Question: Which state is mentioned in the document?
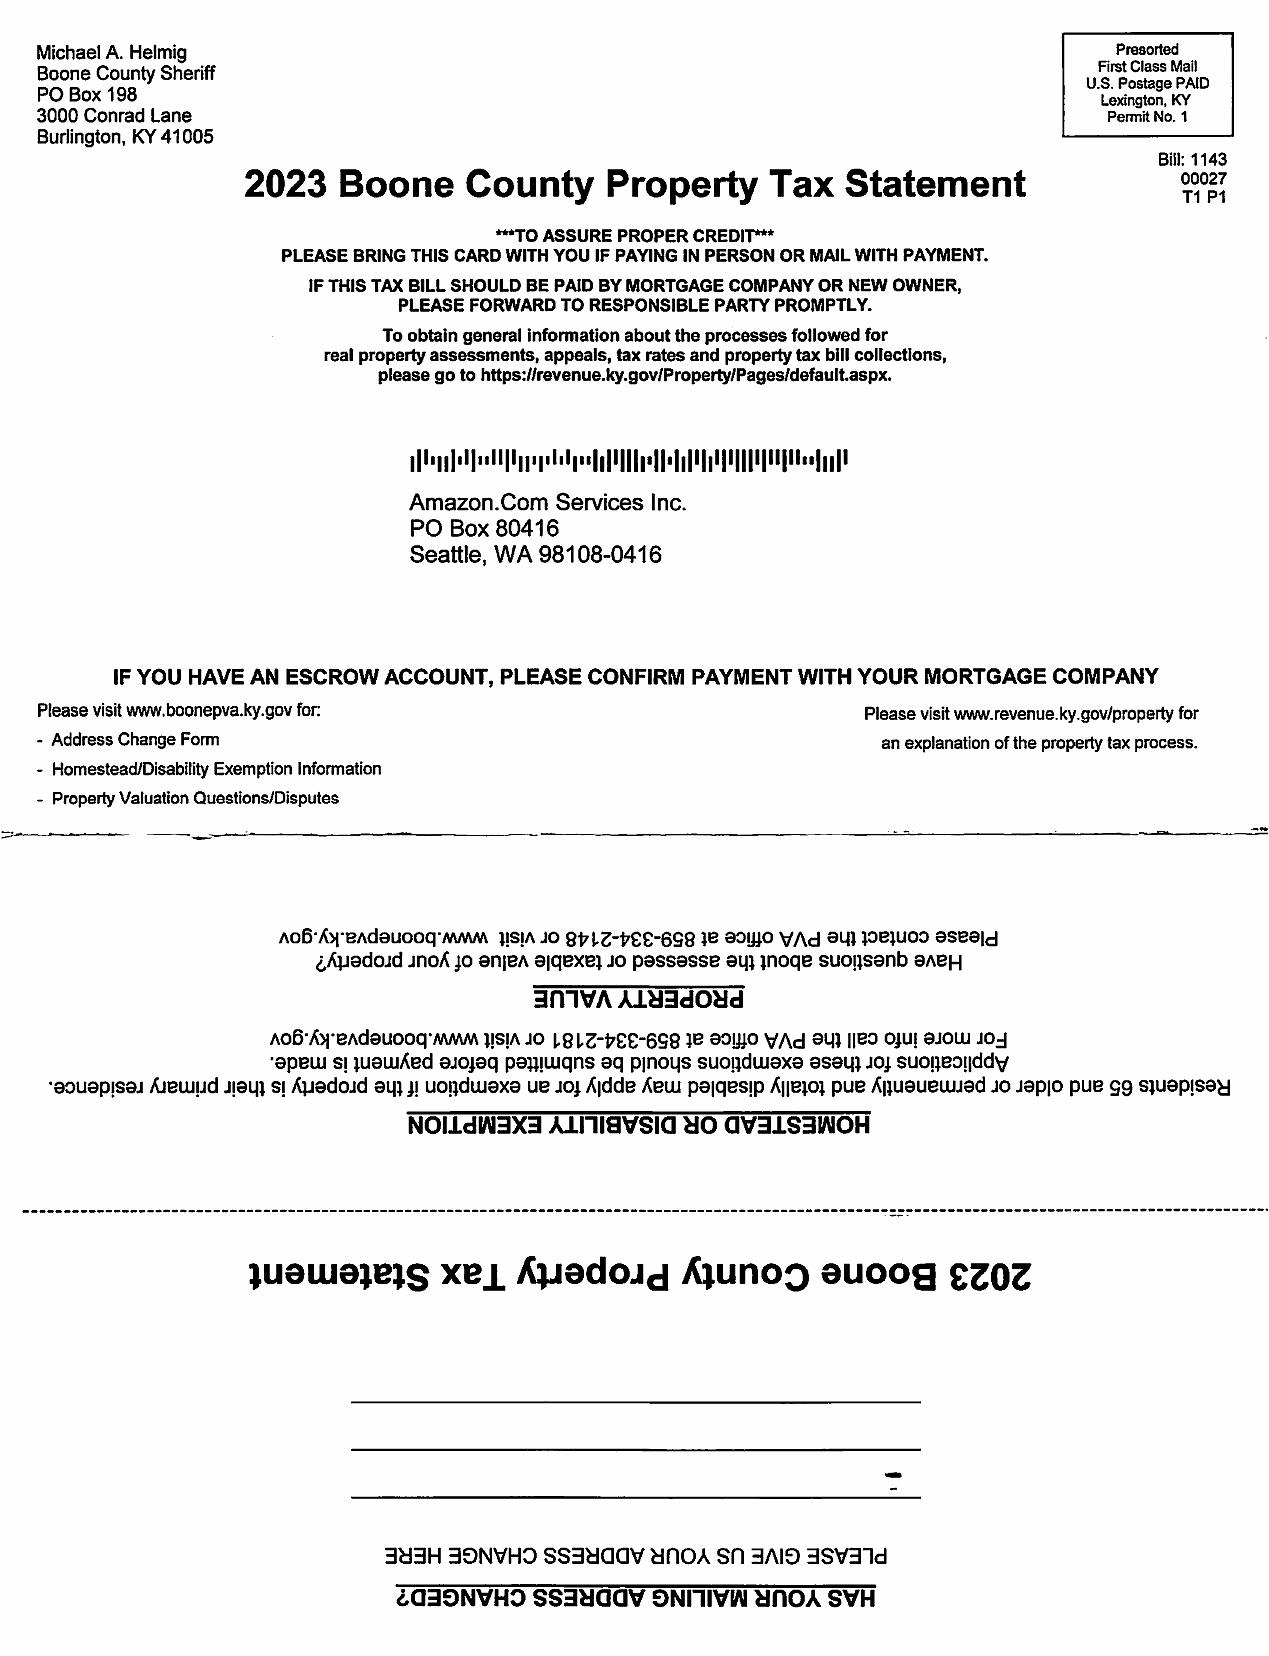
Answer: "KY"